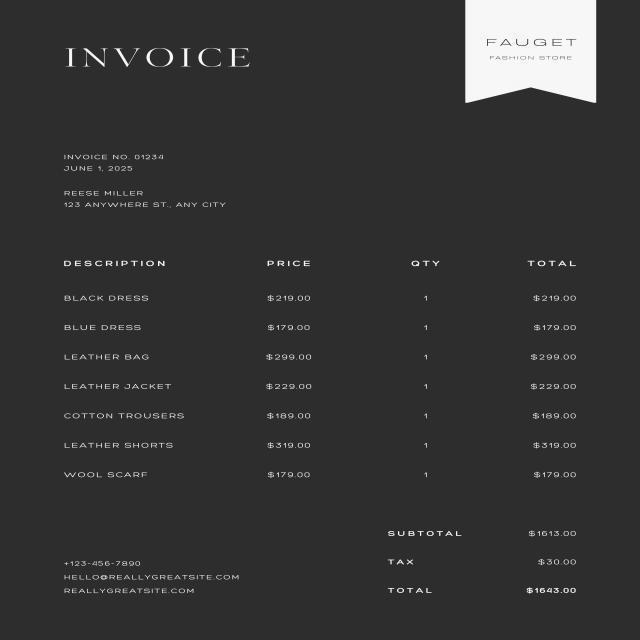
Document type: Invoice